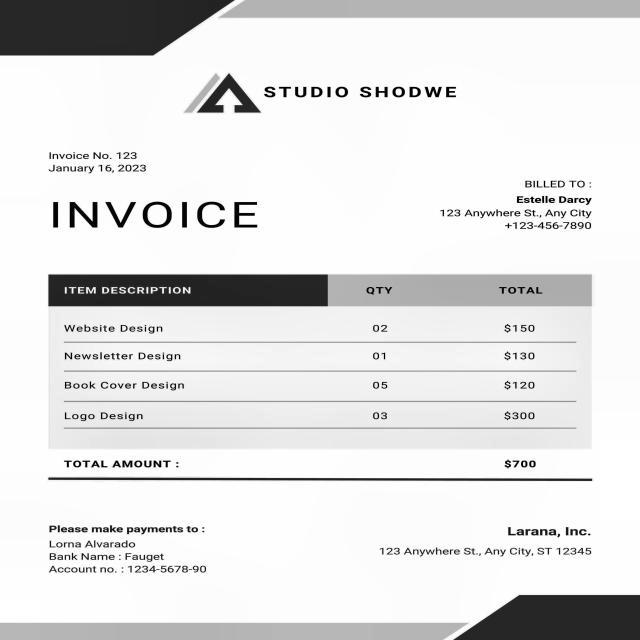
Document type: Invoice